Question: What was observed in the imaging?
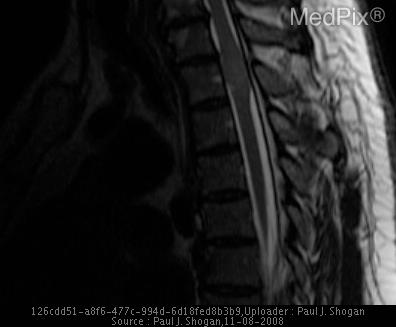
Answer: The imaging shows An intradural extramedullary mass is seen at the T2 level measuring 1.2 cm AP x 1.1 cm transverse x 1.7 cm craniocaudad. This mass causes mild compression and leftward shift of the spinal cord. Subtle hyperintense T2 signal abnormality is noted within the mass, and uniformly enhances following gadolinium DTPA. There is a no dural tail. The spinal cord is normal in signal. No neural foraminal extension is seen. An intradural extramedullary mass is seen at the T2 level measuring 1.2 cm AP x 1.1 cm transverse x 1.7 cm craniocaudad. This mass causes mild compression and leftward shift of the spinal cord. Subtle hyperintense T2 signal abnormality is noted within the mass, and uniformly enhances following gadolinium DTPA. There is a no dural tail. The spinal cord is normal in signal. No neural foraminal extension is seen..